Question: What do the imaging results show?
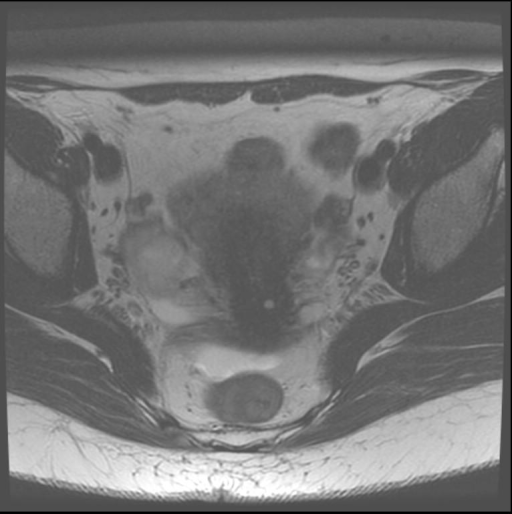
Answer: The imaging shows Bicornuate uterus with uterine tissue between horns Replace this - DESCRIPTION OF THE IMAGE OR FINDINGS..